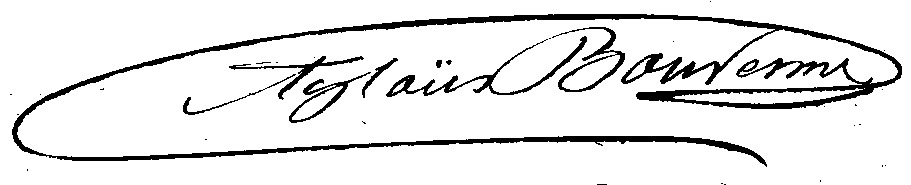
Signature of: aglaüs bouvenne